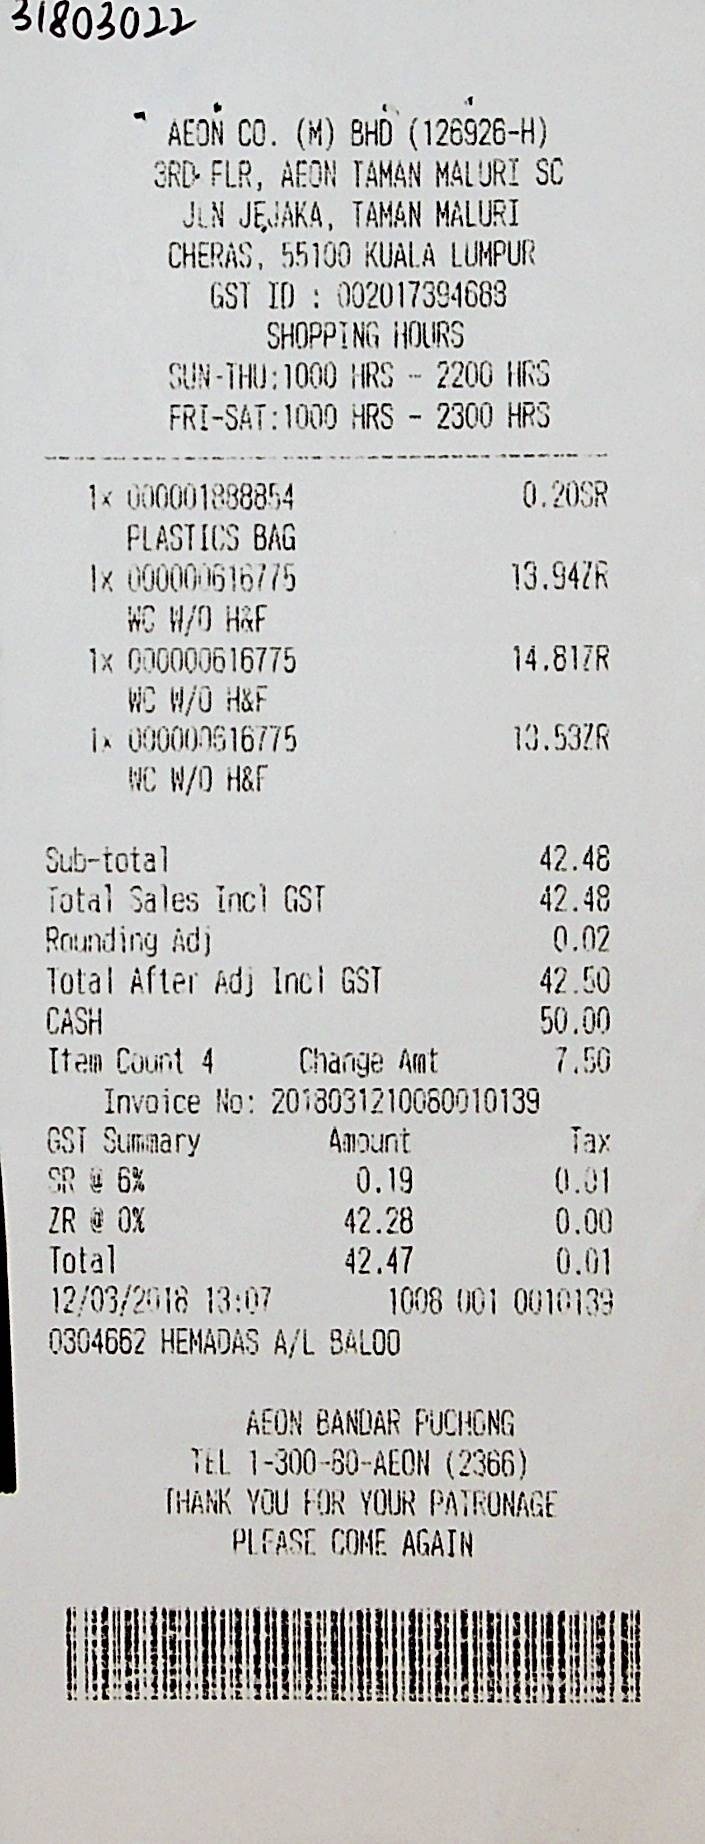
AEON CO. (M) BHD (126926-H)
3RD FLR, AEON TAMAN MALURI SC
JLN JEJAKA, TAMAN MALURI
CHERAS, 55100 KUALA LUMPUR
GST ID : 002017394688
SHOPPING HOURS
SUN-THU:1000 HRS - 2200 HRS
FRI-SAT:1000 HRS - 2300 HRS
1X 000001888854
0.20SR
PLASTICS BAG
1X 000000616775
13.94ZR
WC W/O H&F
1X 000000616775
14.81ZR
WC W/O H&F
1X 000000616775
13.53ZR
WC W/O H&F
SUB-TOTAL
42.48
TOTAL SALES INCL GST
42.48
ROUNDING ADJ
0.02
TOTAL AFTER ADJ INCL GST
42.50
CASH
50.00
ITEM COUNT 4
CHANGE AMT
7.50
INVOICE NO: 2018031210080010139
GST SUMMARY
AMOUNT
TAX
SR @ 6%
0.19
0.01
ZR @ 0%
42.28
0.00
TOTAL
42.47
0.01
12/03/2018 13:07
1008 001 0010139
0304662 HEMADAS A/L BALOO
AEON BANDAR PUCHGNG
TEL 1-300-80-AEON (2366)
THANK YOU FOR YOUR PATRONAGE
PLEASE COME AGAIN